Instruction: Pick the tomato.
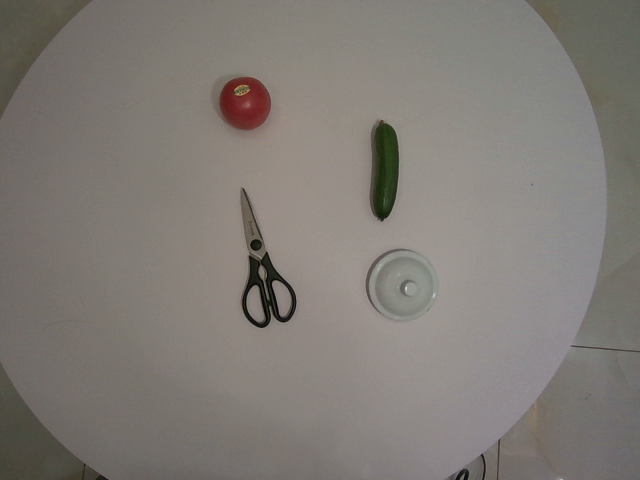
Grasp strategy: vertical